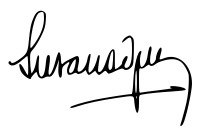
Signature of: susana giménez